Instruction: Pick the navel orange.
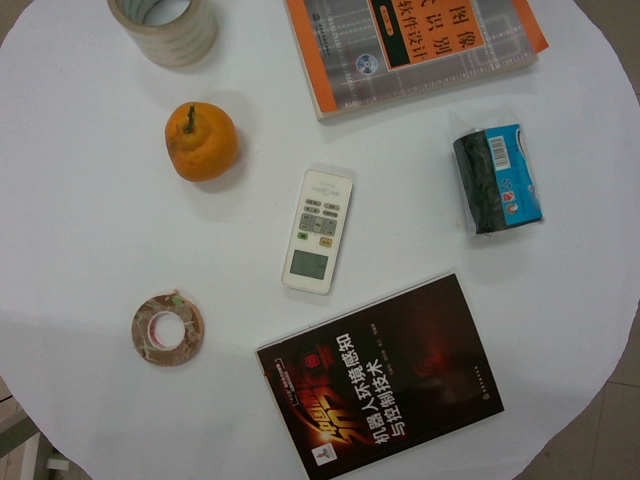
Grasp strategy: vertical